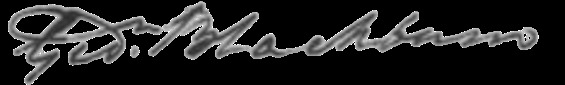
Signature of: gideon blackburn